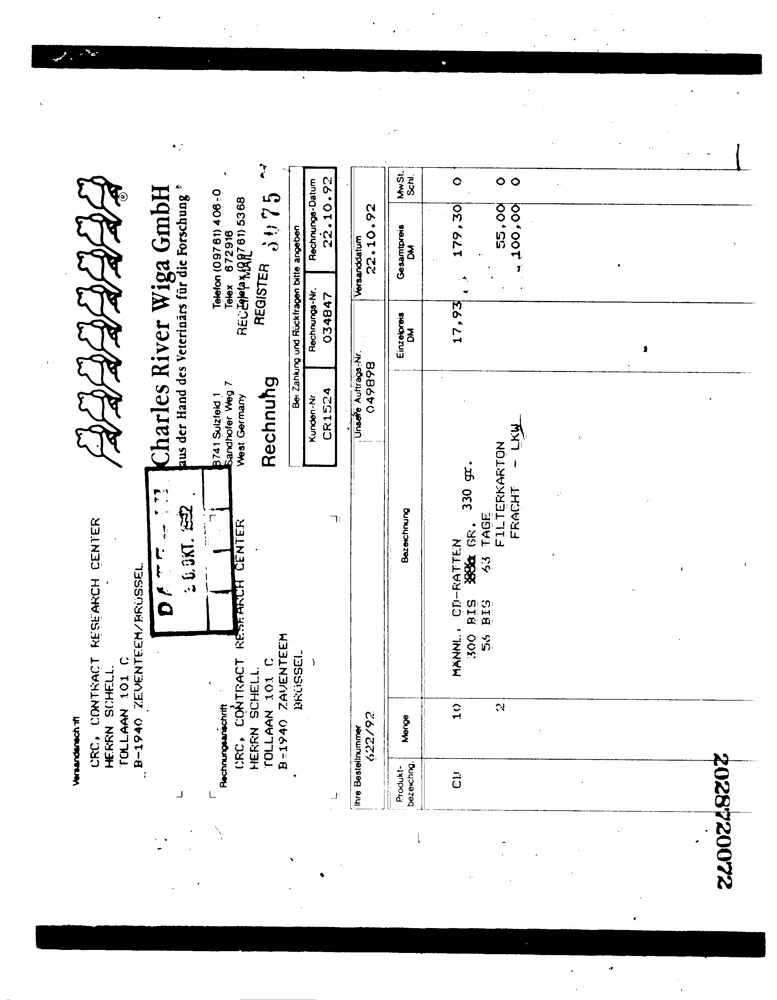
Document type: Invoice